Patient: Female, age 43
A 43-year-old woman presented to the emergency department with cough, weight loss and progressive difficulty with breathing of 2 months. Cough was insidious in onset, productive of copious thick whitish sputum, which was not foul-smelling but worse early in the morning. There was a history of fever, but no hemoptysis, drenching night sweats or contact with persons with chronic cough. At about the same period, she developed difficulty with breathing which was gradual in onset, provoked by ordinary activities such as walking and doing house chores. Difficulty with breathing progressively worsened, and became present even at rest which made her present at the emergency department. There was associated easy fatigability and orthopnea, but no Paroxysmal Nocturnal Dyspnea. She had bilateral leg and abdominal swelling, but no swelling in other parts of the body and no change in urine volume or frequency. She also complained of unintentional weight loss. Prior to the current bout of symptoms, she has been having recurrent cough for 22 years and had received four courses of anti-tuberculosis medications in the past;1st treatment in 1996, 2nd treatment in 2001, 3rd treatment in 2007 and 4th treatment in 2013. The basis of pulmonary Tuberculosis (PTB) diagnosis could not be ascertained in all cases and she did not complete 6 months of treatment in at least 2 of the courses. There is history of use of firewood for cooking for about 25 years, but no history of cigarette-smoking. She is not diabetic or hypertensive. No history of chronic use of immunosuppressives, exposure to asbestos, sharing of sharps, multiple sexual partners or blood transfusion. She is not a known asthmatic and no history of atopy. No history of recurrent joint pains, skin rash, mucosal sores, recurrent sinusitis or symptoms suggestive of malabsorption. No history of recurrent childhood upper respiratory tract infections. Immunization history could not be ascertained. She does not take alcohol. She is a petty trader and has been divorced for over 5 years due to recurrent ill health and has 4 children. Over the years, she has been patronizing patent medicine dealers, and has been to several hospitals where she had repeated chest x-rays and been on medications including courses of antibiotics with short lived clinical improvement. She also had several courses of antibiotics in the current illness with no improvement prior to presentation. At presentation, she was ill-looking, in respiratory distress, not pale, febrile (38.2 C.), anicteric, cyanosed, not dehydrated, no asterexis, no peripheral lymphadenopathy, had grade 1 finger clubbing and bilateral pitting pedal edema up to the knee. SpO2 was 84%, weight was 47kg, and height was 1.65m with BMI of 17.3kg /m2.
Chest examinations revealed respiratory rate of 32cpm. Modified medical research council (MMRC) dyspnea scale was 4. Other findings were bibasal coarse crepitations and left lower lobe consolidation. Cardiovascular examination revealed pulse rate of 110 bpm with regular rate and rhythm, Blood pressure 120/70 mmHg, elevated Jugular venous pressure with distended neck veins, Apex beat is displaced laterally with left parasternal heave. She has a third heart sound with loud P2 and pansystolic murmur loudest in the tricuspid area. There was tender hepatomegaly but neurological and musculoskeletal examinations were normal. The most recent Chest X-ray (CXR) done three days prior to presentation showed reticulonodular opacities, cystic lesions especially in the mid to lower zones, moderate cardiomegaly with mild vascular engorgement with perivascular cuffing (Figure 1). Differentials at presentation were PTB complicated by cor pulmonale with superimposed bacterial infection, Post-TB Bronchiectasis, Chronic Obstructive Pulmonary Disease (COPD), Congestive heart failure secondary to valvular heart disease and Interstitial lung disease. Patient was admitted and various investigations were ordered. She was nursed in cardiac position and the following treatments were commenced; Intranasal oxygen at 5L/min, intravenous (IV) Frusemide 60mg daily, Tab Spironolactone 25mg daily, IV Augmentin 1.2g 12 hourly, Tab clarithromycin 500mg bd and chest physiotherapy. Chest Computerized Tomography (CT) scan revealed lung fields showing mosaic pattern with patchy areas of ground glass attenuation. Multiple poorly defined nodules of varying sizes and shapes are seen in a random distribution in all the lung segments with upper lobe predominance. Conferencing nodules are seen in the apical segment of the right lung, apicoposterior segement of left lung with extension into the oblique fissure and lateral aspect of superior lingular segment. Generalized cylindrical, varicoid and cystic bronchiectatic changes with signet ring sign is seen in both lung fields but worse at the right middle lobe and left lingular segments. There is thickening of the intralobular septae and the walls of the dilated bronchi. The impression was Bronchiectasis with mosaic perfusion and randomly distributed pulmonary nodules most likely to Post infectious (Figure 2, Figure 3, Figure 4).
Sputum studies microscopy, culture and sensitivity yielded growth of upper respiratory flora; AFB and GeneXpert were negative for MTB. Blood culture yielded no growth. Fingerstick glucose was 6.6mmol/L at presentation. Basal metabolic panel was within normal limit (HCO3: 28 mmol/L, Na:128 mmol/L, K: 3.5 mmol/L, Urea: 2.4 mmol/L, Cr:81 umol/L). FBC revealed PCV: 42%; WBC: 12,000 cells/mm3, Platelets: 372,000 cells/mm3, Neutrophil: 84%, Lymphocytes: 44%, Eosinophils: 02%. ESR was 33mm/hr (westergren method). ECG showed Sinus tachycardia and Right axis deviation. Echocardiography revealed Right heart disease. Anti-nuclear antibody and HIV screening were both negative. Serum proteins were within normal limits. Spirometry revealed obstructive pattern (Table 1). Based on the Chest CT scan findings and result of other investigations, a diagnosis of Bronchiectasis probably post-PTB or secondary to poorly treated pneumonia, with infective exacerbation, complicated by corpulmonale was made. Nebulized salbutamol was added to her current treatment regimen. After 6 days on admission, patients condition deteriorated evidenced by persistent fever, respiratory distress, confusion and hypoxia (SpO2 82%) and was considered for Intensive care unit admission, bronchoscopic sampling of the lower respiratory tract, while IV Augmentin was changed to IV Cefepim. The relatives however, objected to further treatment due to financial constraint and was subsequently discharged against medical advice. She was also advised to get multivalent pneumococcal polyvalent vaccine at the nearest primary health care center upon discharge.
Keywords: bronchiectasis, morbidity, pathogenetic mechanisms
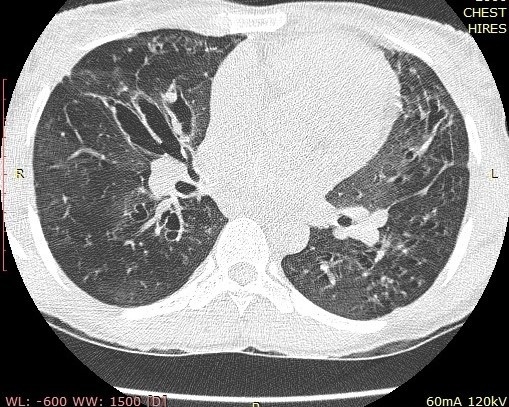
Image caption: Chest Axial CT scan showing cystic and cylindrical dilatation of the bronchi with bronchial wall thickening centrally, more severe on the left.